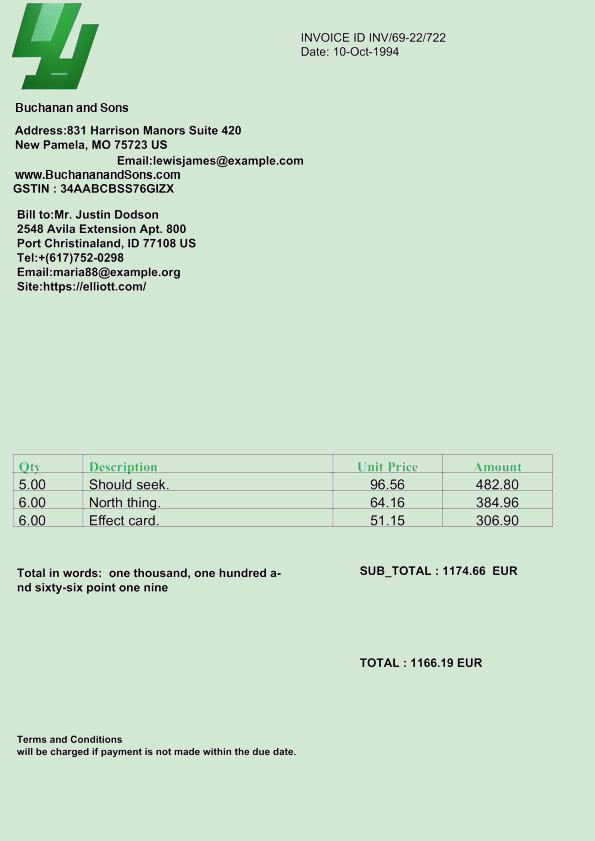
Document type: Invoice